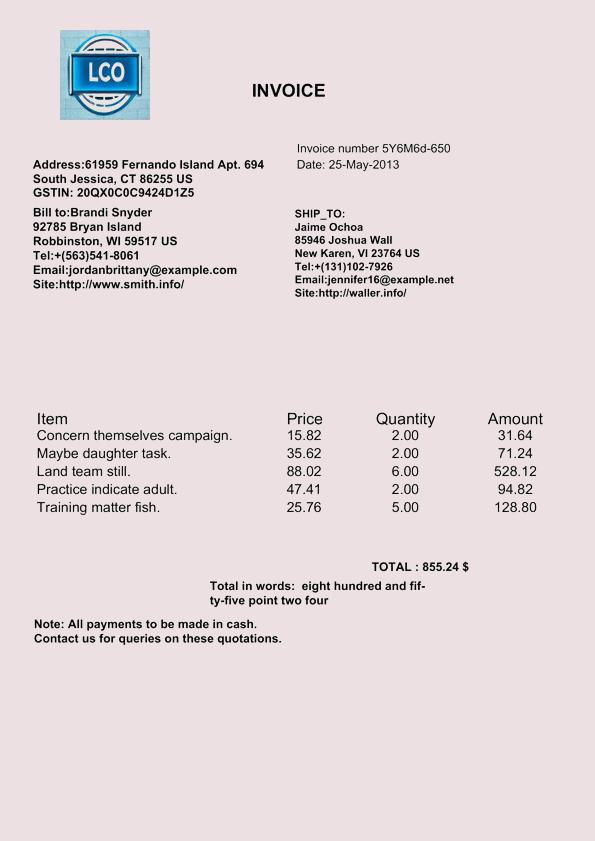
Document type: Invoice